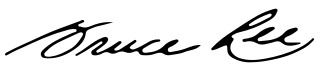
Signature of: bruce lee